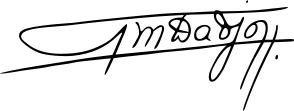
Signature of: marcel dadjo